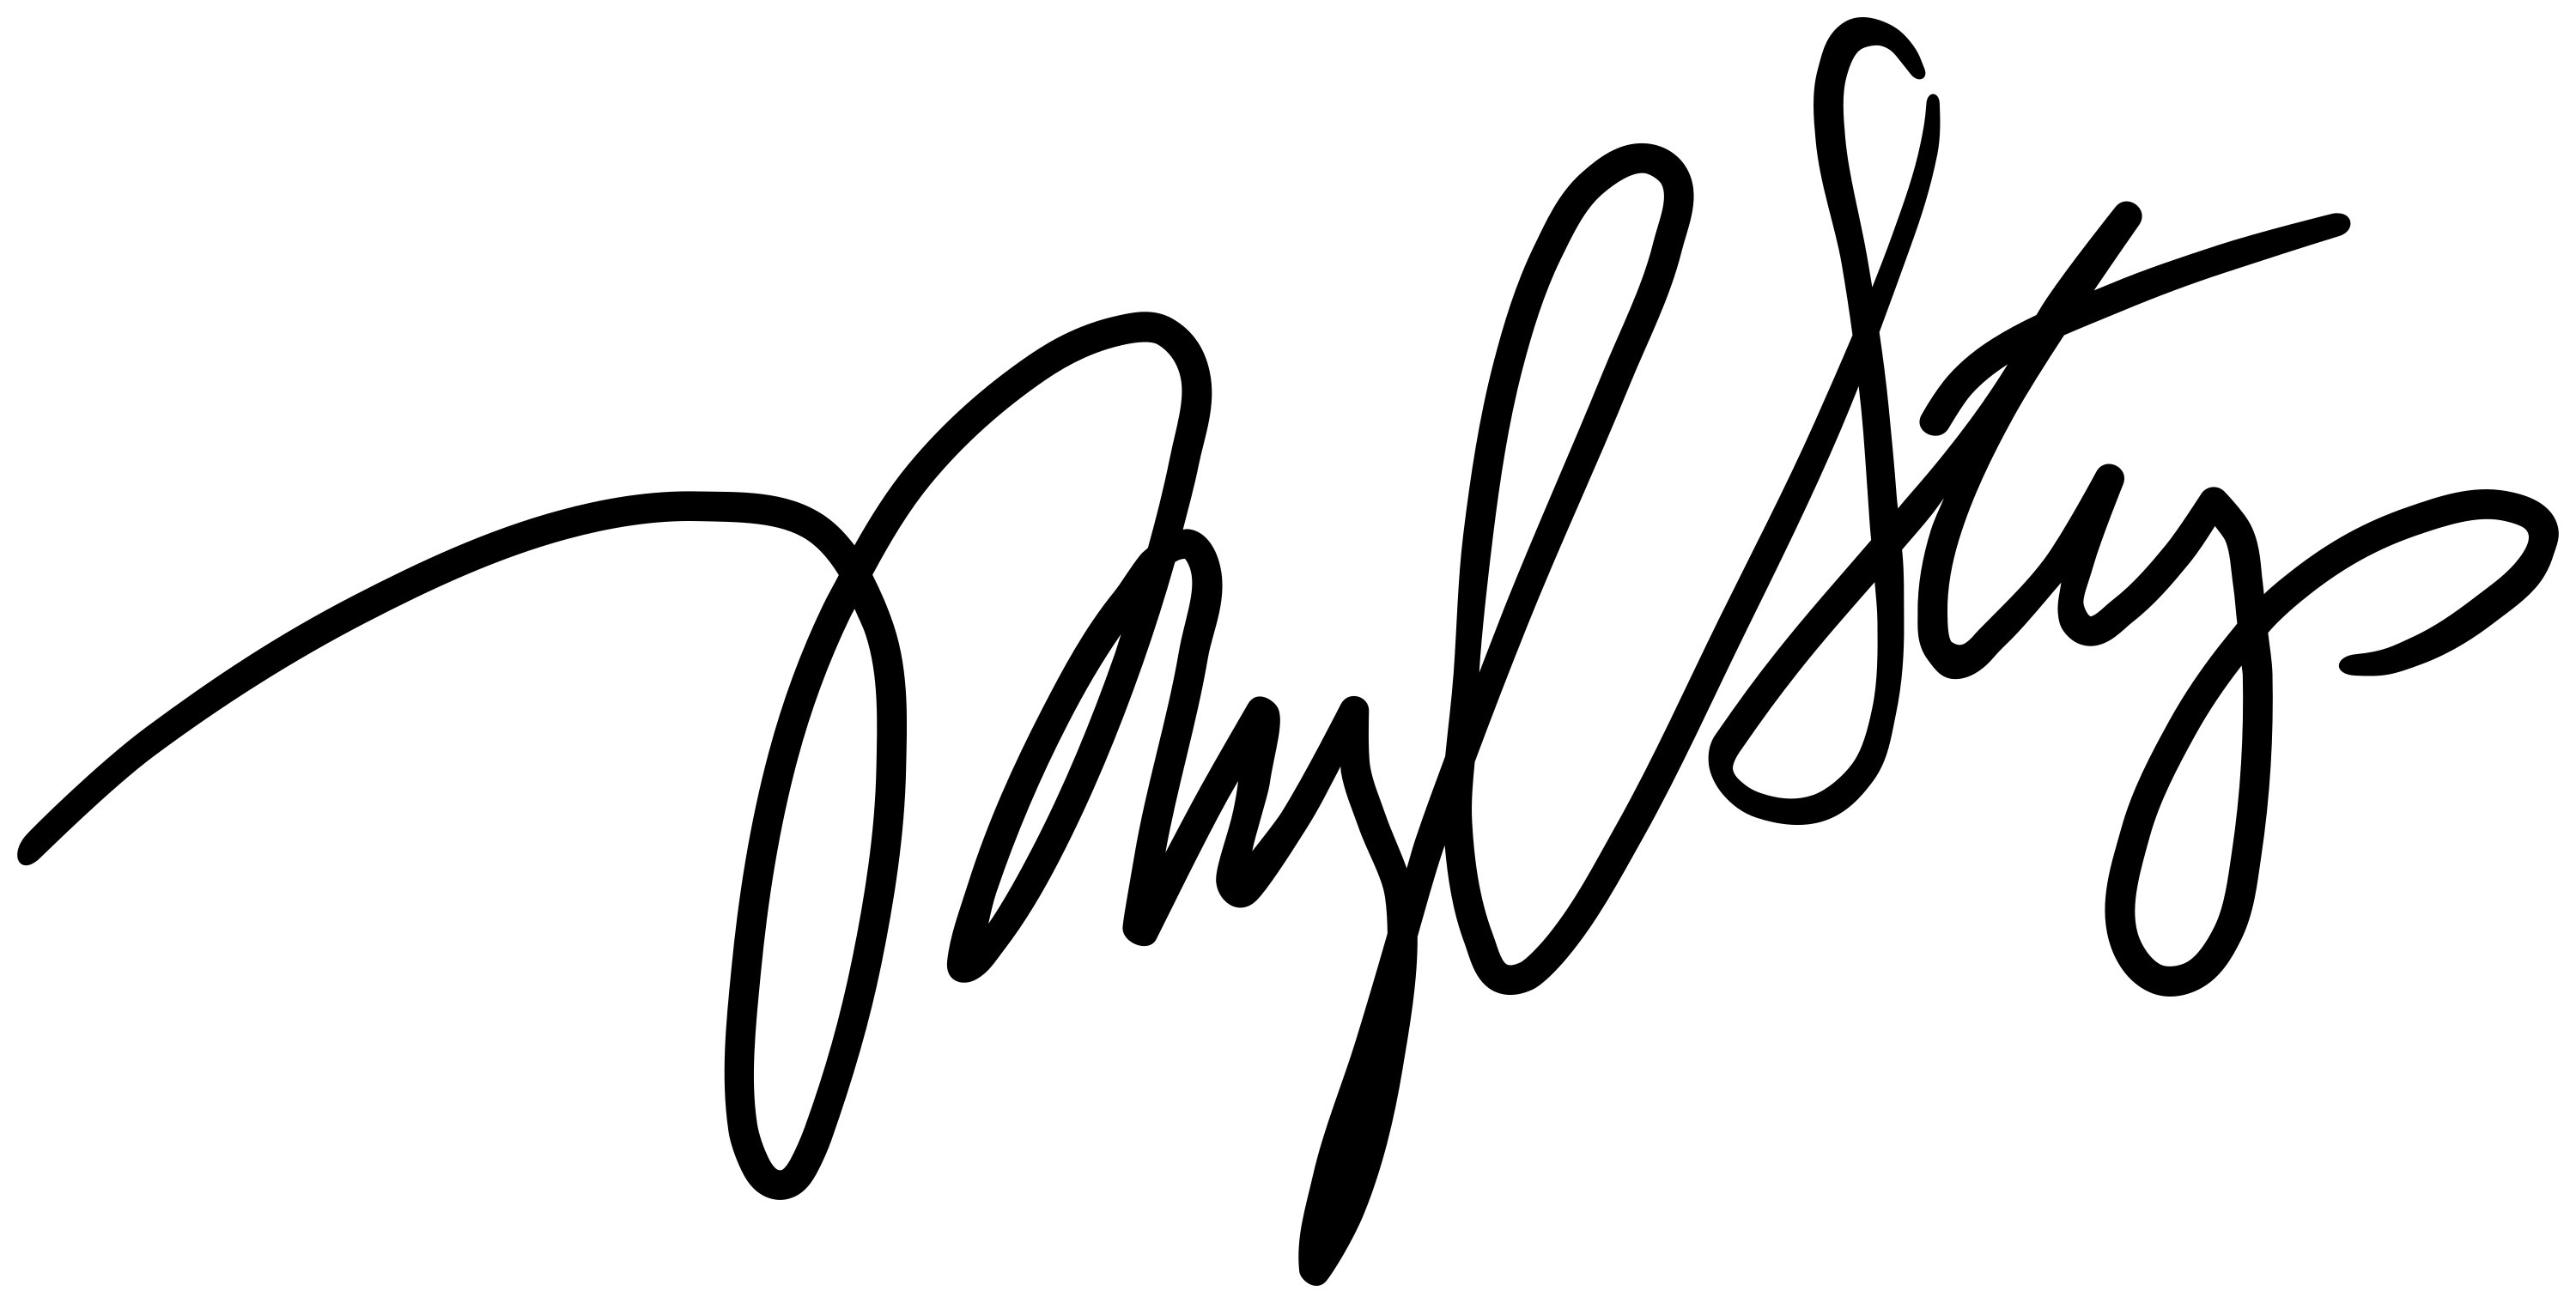
Signature of: meryl streep